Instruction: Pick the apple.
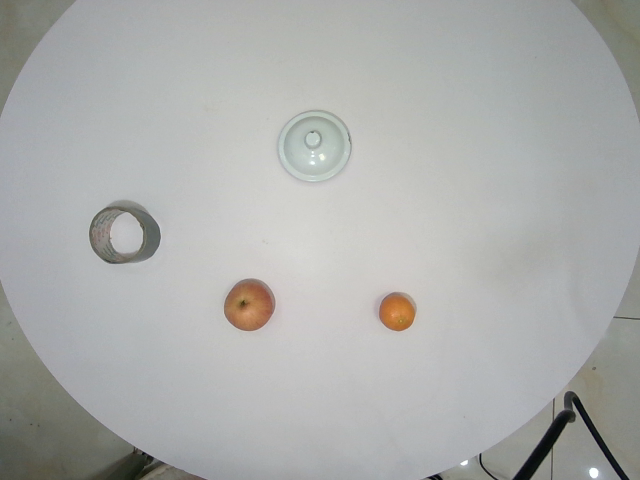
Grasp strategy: vertical